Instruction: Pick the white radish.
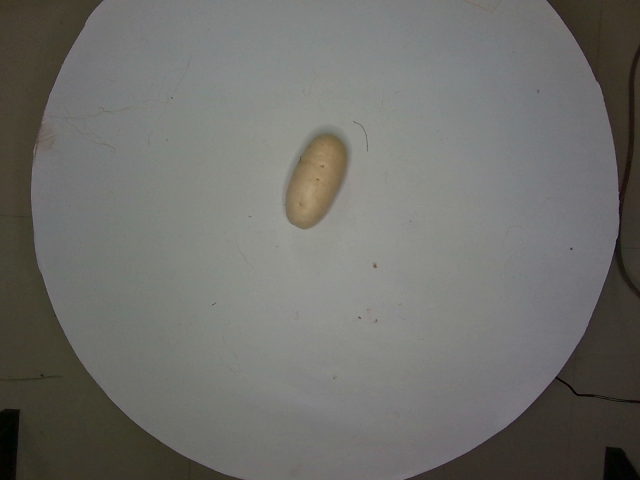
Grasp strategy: vertical